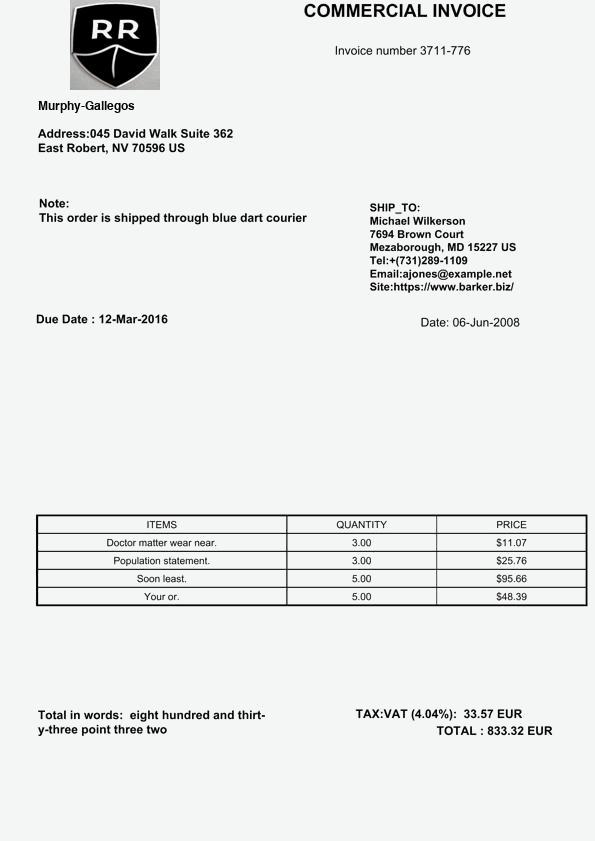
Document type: Invoice